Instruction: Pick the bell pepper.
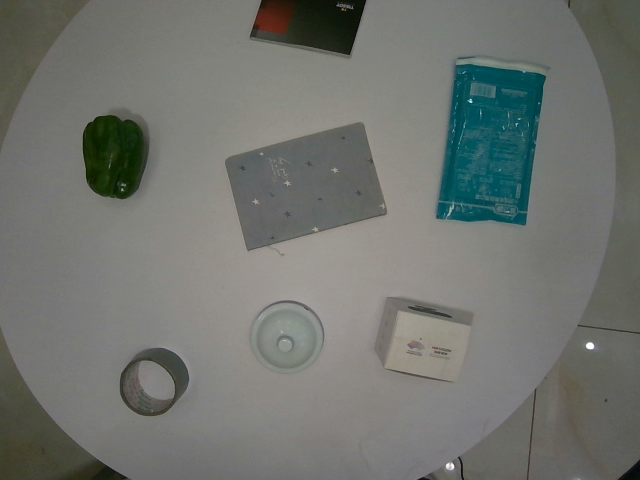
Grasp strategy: vertical